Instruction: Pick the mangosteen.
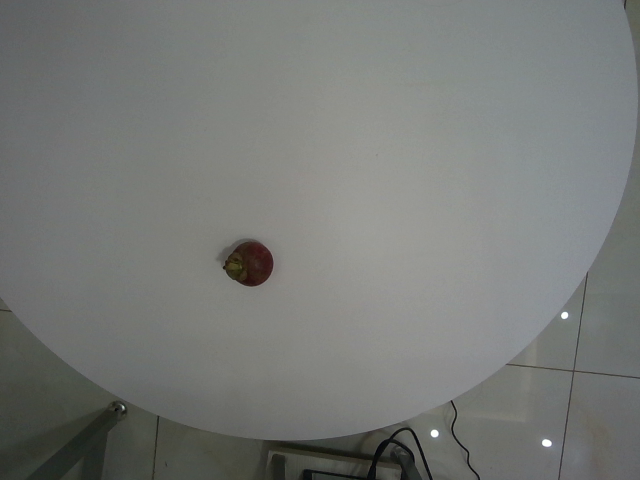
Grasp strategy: vertical